Question: What was observed in the imaging?
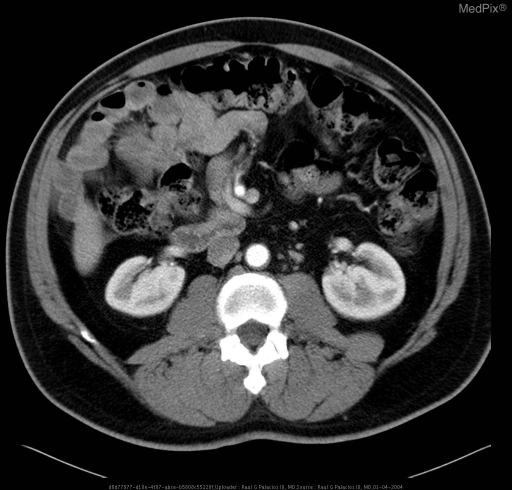
Answer: The imaging shows Contrast enhanced axial CT images of the abdomen demonstrates the presence of a "whirlpool sign" - inversion of the superior mesenteric vessels - all of the small bowel loops on the right, left-sided colon, and inflamatory changes within the appendix consistent with phlegmon. Sequential images of the abdomen demonstrate "Whirlpool" arrangement of superior mesenteric vessels..